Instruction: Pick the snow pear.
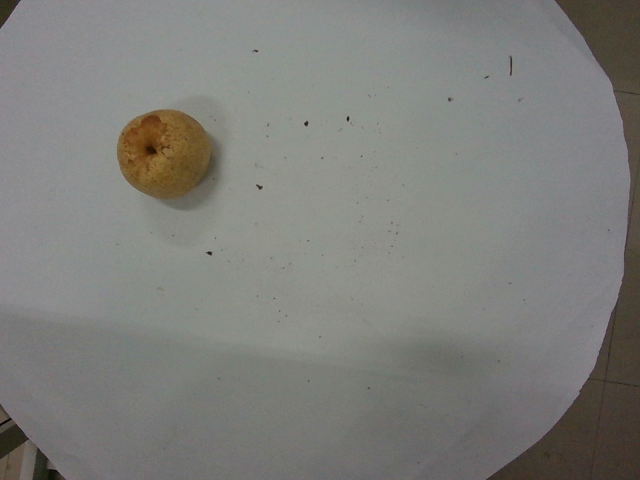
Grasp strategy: vertical